Question: What could the diagnosis suggest?
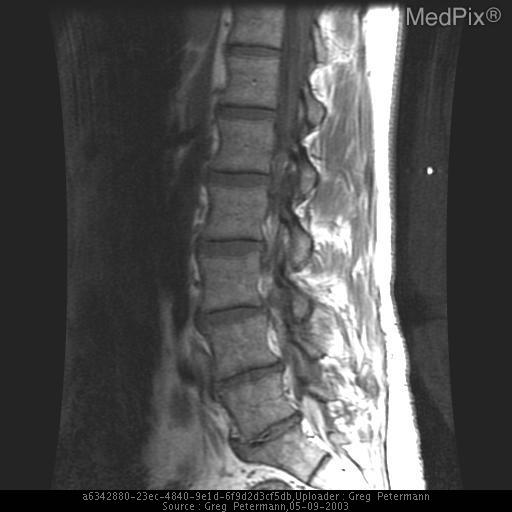
Answer: The possible diagnosis includes free fragment
synovial cyst.